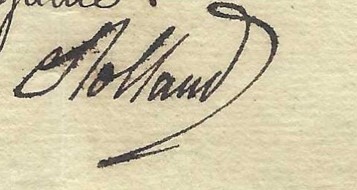
Signature of: jean andré louis rolland de villarceaux